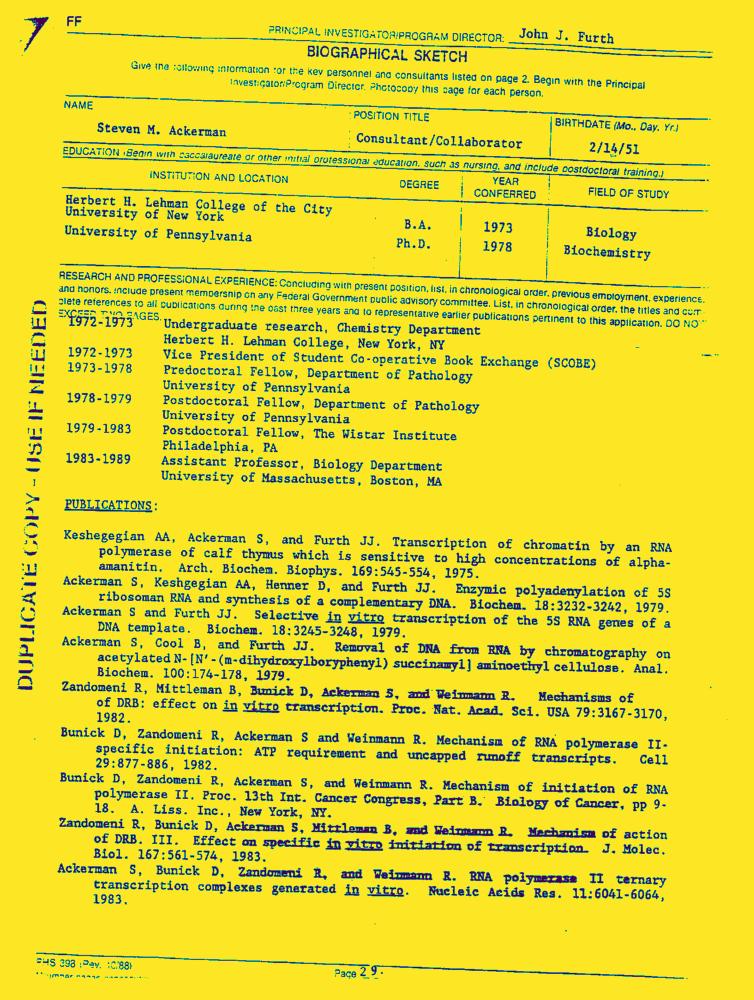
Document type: Resume-Doc